Patient: Male, age 50
A 50-year-old male visited our hospital in October 1996 because of abnormalities detected in a medical checkup. Urinary protein and occult hematuria had been documented in medical checkups over the previous few years, with marked proteinuria of up to 3.8 g/day being a prominent feature of his clinical presentation. Renal biopsy performed in December 1996 revealed segmental sclerosis in 1 of 7 glomeruli and deposition of immunoreactive substances into glomeruli, including IgM and complement. Therefore, a diagnosis of FSGS was made on the basis of the results of a renal biopsy. Also, chest computed tomography (CT) delineated interstitial changes accompanied by cystic lesions in the lung and pleural thickening (fig. 1a), along with chest X-ray abnormalities that had been noted in a past medical checkup. He had worked as a demolition worker and smoked approximately 30 cigarettes a day since he was 18 years old. Work- and smoking-related lung conditions were therefore the most likely causes of the pulmonary lesions. An annual chest CT showed little change over several years, in contrast to progression of the renal disorder. Pleural thickening strongly suggested concomitant TB based on epidemiological reports showing a strong association of TB with pneumoconiosis, although mycobacterium species were not detected by sputum culture tests that were repeatedly performed over a couple of years.
Cyclosporine A (CsA) was administered at doses of 50-100 mg per day under therapeutic drug monitoring (the trough level was usually around 50 ng/ml) in lieu of steroid therapy to reduce the risk of excessive immunosuppression, but the serum creatinine (Cr) level showed a rapid elevation in 2000, at approximately 3 years after biopsy (fig. 2a). He had presented with persistent microscopic hematuria, which is inconsistent with the clinical presentation of FSGS, since the first visit. By contrast, a temporary decrease in proteinuria (down to 1.3 g/day) was observed afterward, unlike with treatment-resistant FSGS. Rapidly progressive glomerulonephritis was suspected despite the biopsy findings, and circulating ANCA was measured (this test has been clinically available since 1998 in Japan). Elevation of the MPO-ANCA titer (168 EU) was found, along with an altered clinical presentation. However, potent immunosuppressive therapies such as glucocorticoids were still withheld due to the possibility of an underlying infection (TB). Apheresis was alternatively conducted in an effort to avoid decreased immune competence, but initiation of HD was required in September 2001 because of end-stage renal disease (ESRD). Thrice-weekly HD was performed uneventfully for several years, and there were also no changes in pulmonary signs. An annual CT checkup had shown little change (fig. 1b), and elevation of serum KL-6 had not been documented. In contrast, circulating MPO-ANCA had ranged from 10.5 to 32.5 U/ml, even in the dialysis period, indicating possible AAV (fig. 2b). However, steroid therapy was postponed due to the unconfirmed diagnosis, presumed TB, and lack of problematic clinical events.
Abruptly, the patient developed gross hemoptysis accompanied by severe cough at night in bed and was transported to our facility by ambulance in October 2010. Chest CT showed infiltrative shadows in the bilateral lung fields (fig. 1c). Under a presumptive diagnosis of alveolar hemorrhage associated with AAV, steroid therapy comprising 3-day intravenous infusion of 500 mg methylprednisolone followed by daily oral administration of 20 mg prednisolone (PSL) was launched. A preventive dose of 100 mg isoniazid per day was also prescribed. As expected, the hemorrhagic shadows almost disappeared as early as 2 days after hospitalization (fig. 1d), and the serum MPO-ANCA titer subsequently fell to normal (fig. 2b). The patient was discharged after 17 days and has had no recurrence of hemoptysis. At present, PSL has slowly been tapered to a daily dose of 5 mg, but there has been little change over time in the serum MPO-ANCA level and follow-up CT.
Keywords: anca-related nephritis and vasculitis, focal and segmental glomerulosclerosis, pulmonary hemorrhage, tuberculosis
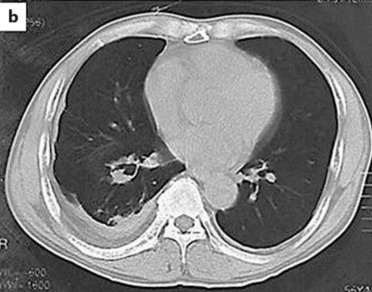
Image caption: Time course of pulmonary lesions in our patient. c; Chest CT from October 2010 shows infiltrative shadows (arrows) in bilateral inferior lobes, simultaneously with hemoptysis.